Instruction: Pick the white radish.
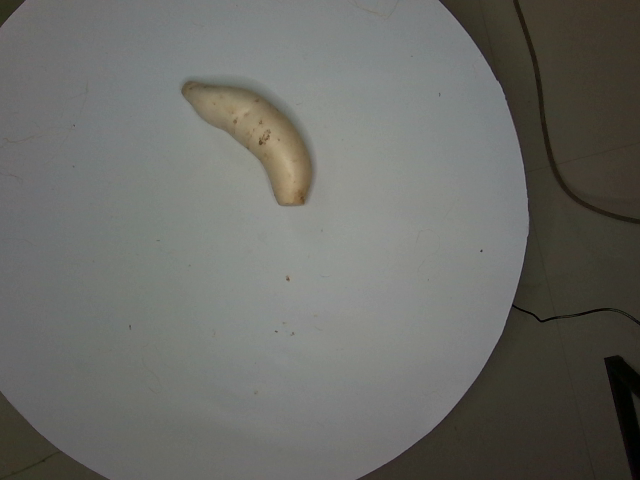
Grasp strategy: vertical